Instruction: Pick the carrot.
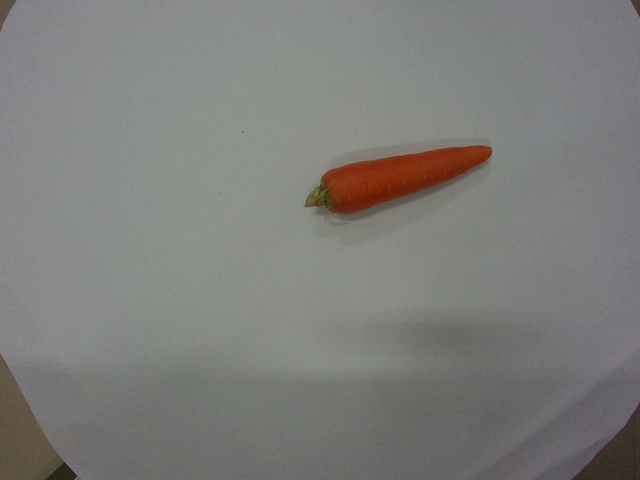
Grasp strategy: vertical